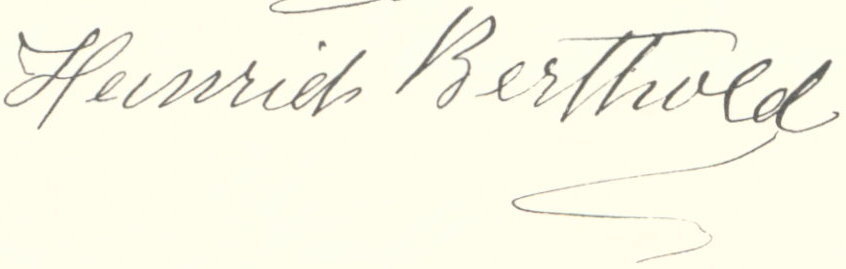
Signature of: heinrich berthold